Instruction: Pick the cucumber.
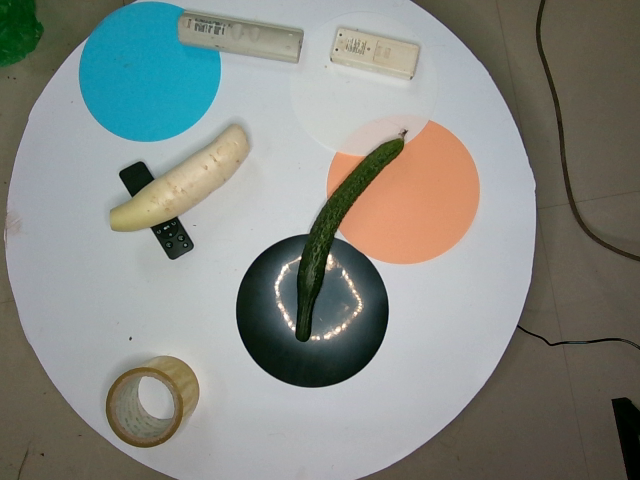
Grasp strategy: vertical